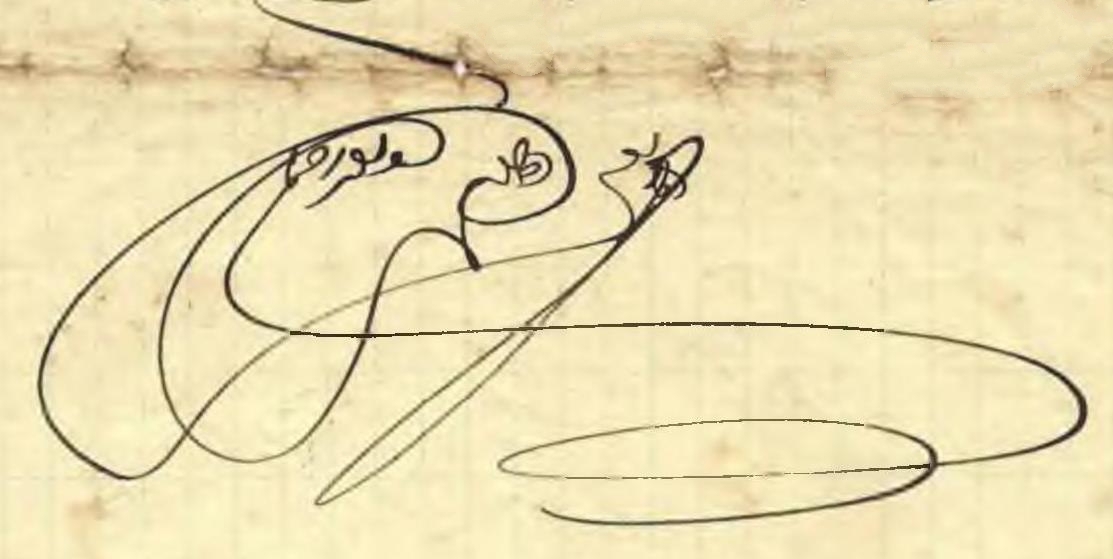
Signature of: avraham grinburg